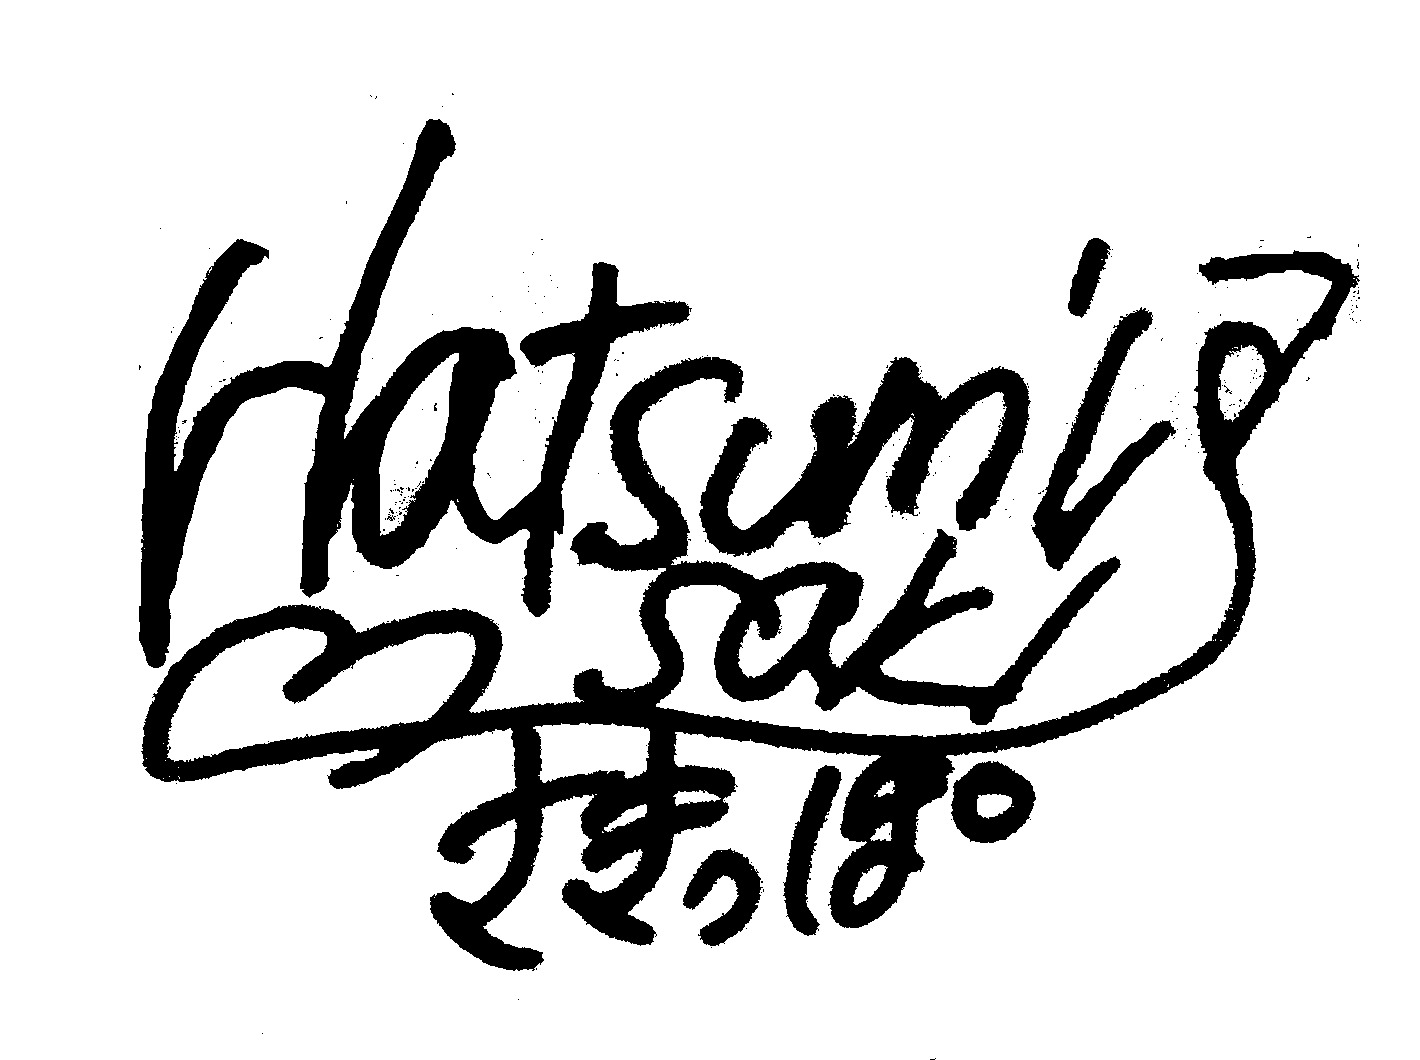
Signature of: saki hatsumi